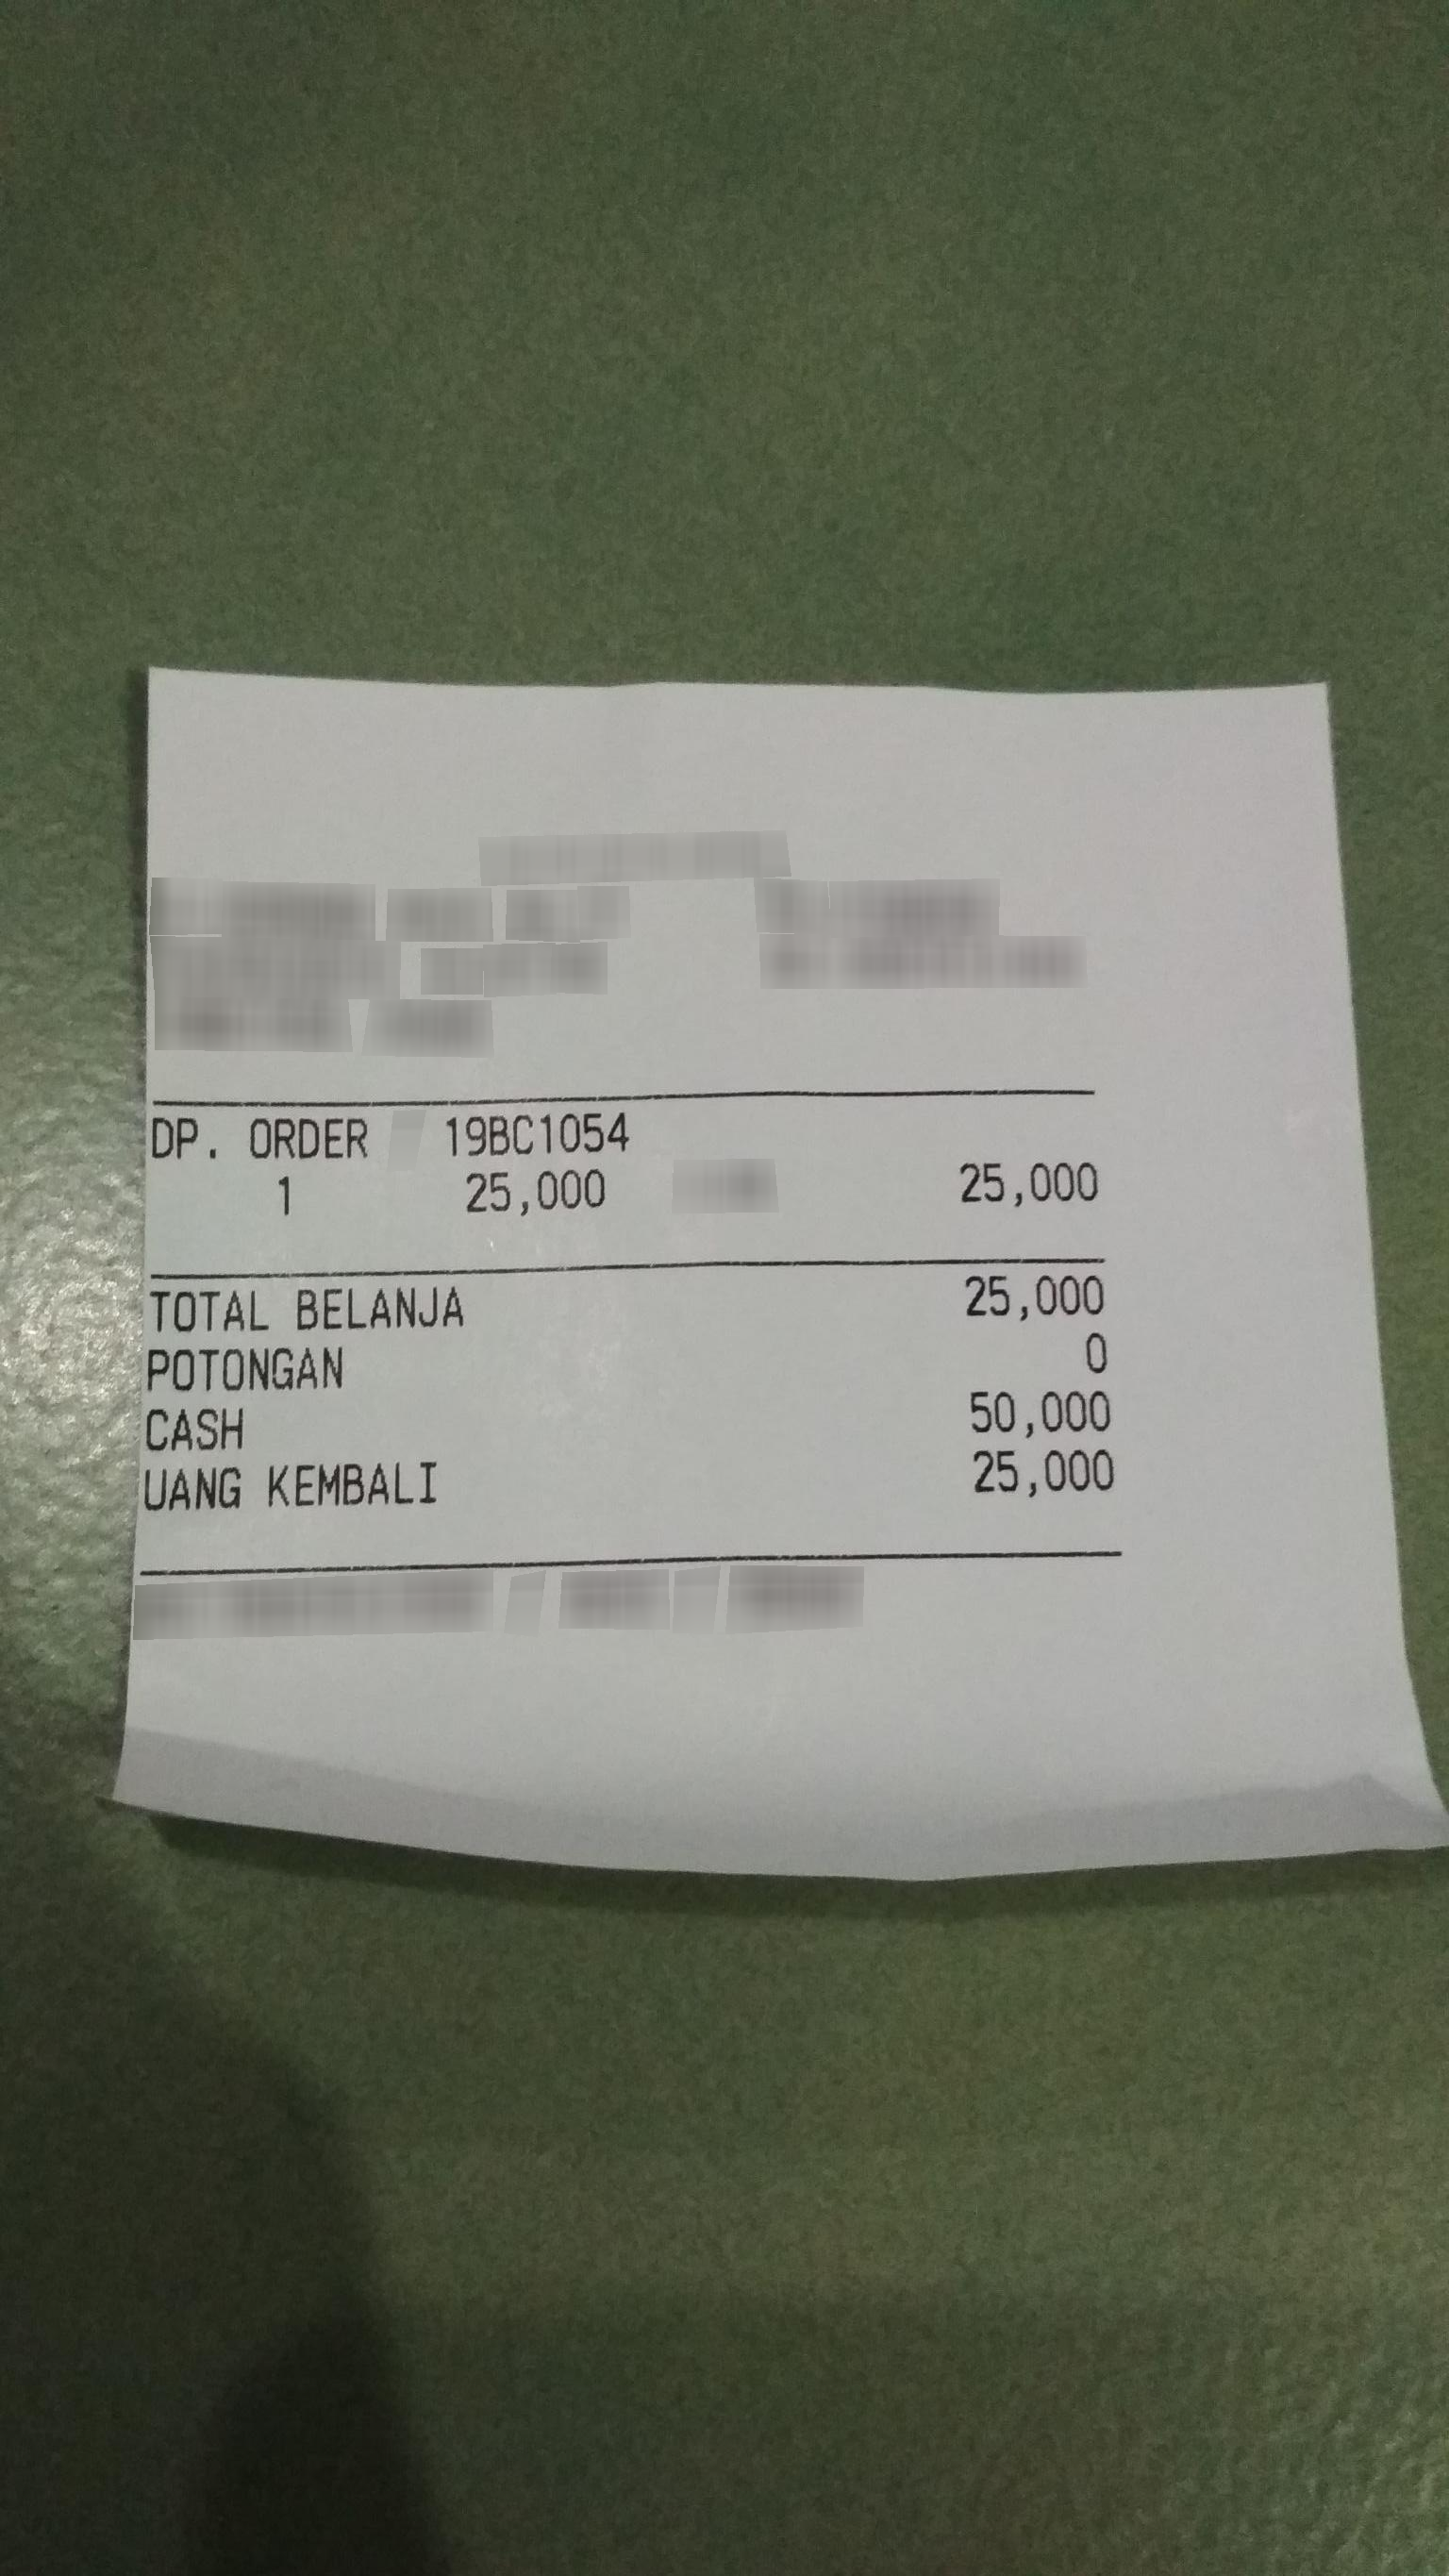
Number of items: 5
Total: 25,000
OCR text regions:
text: DP.
text: ORDER
text: 19BC1054
text: 1
text: 25,000
text: 25,000
text: TOTAL
text: BELANJA
text: 25,000
text: CASH
text: 50,000
text: UANG
text: KEMBALI
text: 25,000
text: POTONGAN
text: 0